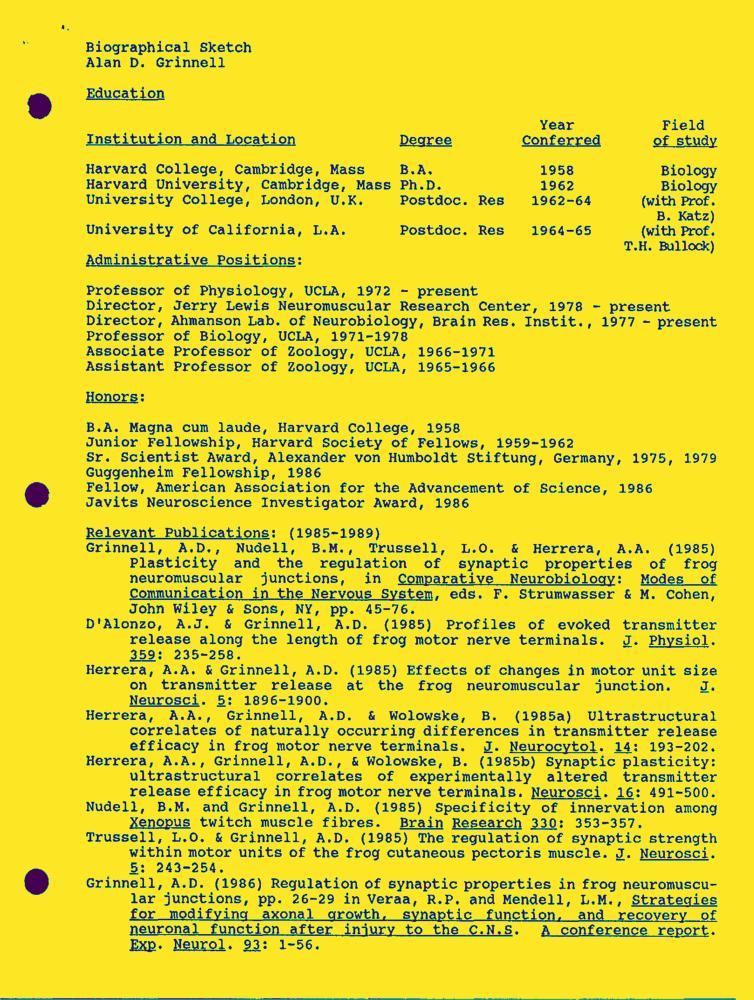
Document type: Resume-Doc